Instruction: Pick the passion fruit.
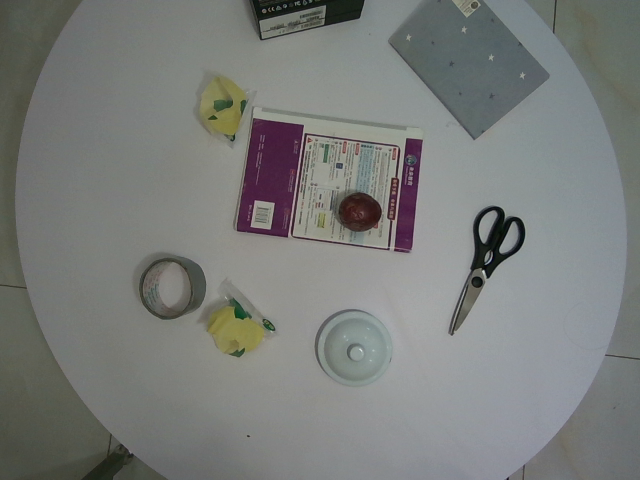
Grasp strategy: vertical